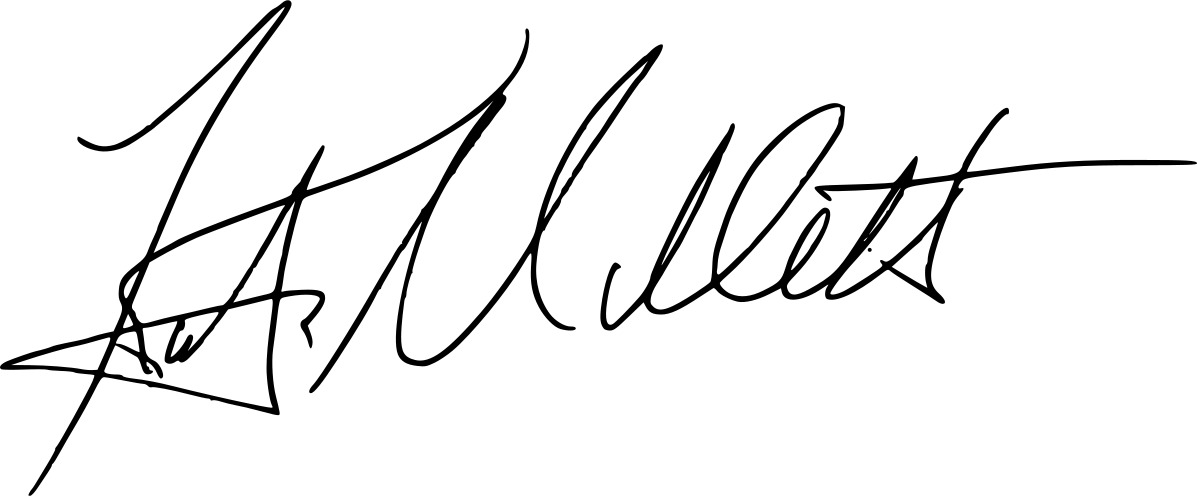
Signature of: kate millett